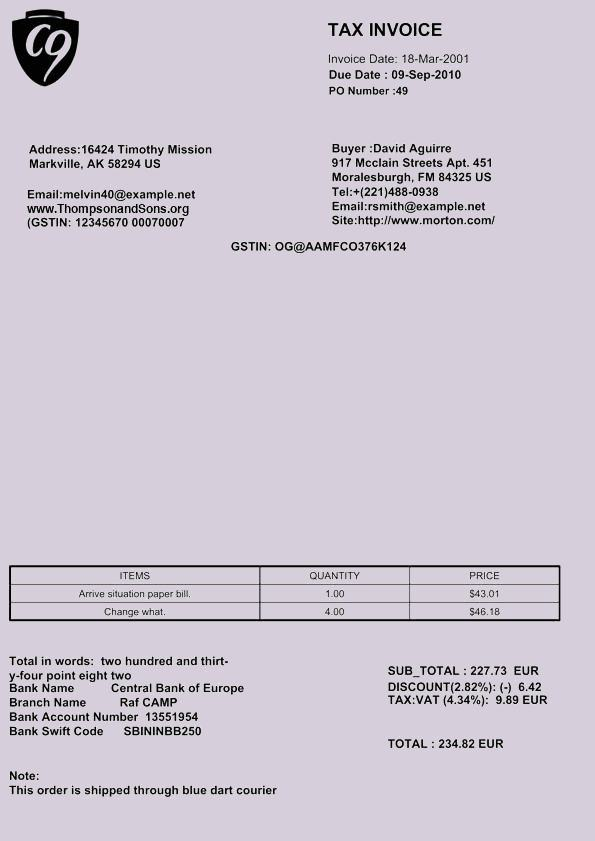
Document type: Invoice